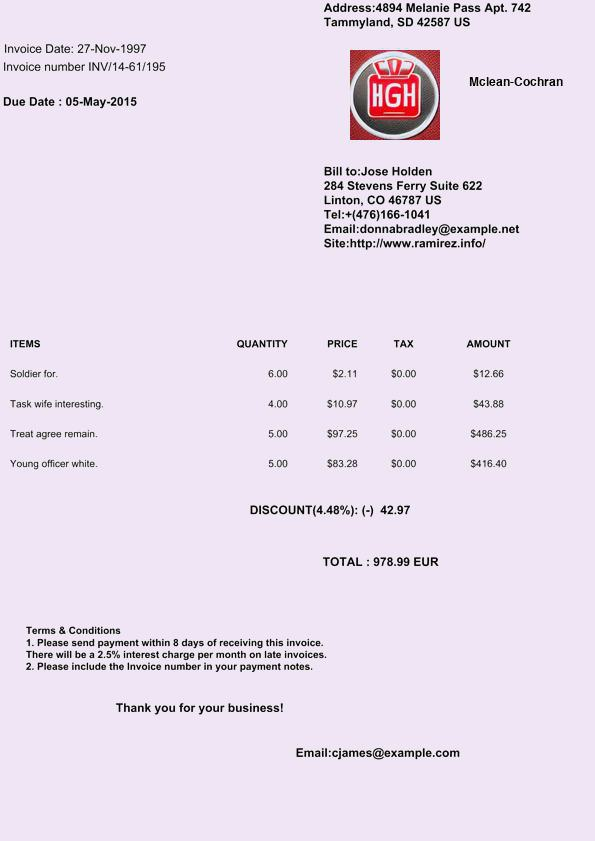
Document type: Invoice